Question: Explain the disease:
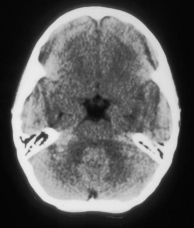
Answer: The disease is discussed as: Ependymoma

Cell of Origin:
Ependymal cells lining the ventricle and central canal of the cord

WHO Grade(s):
Ependymoma - Gr 2
Anaplastic Ependymoma - Gr 3
Myxopapillary - Gr 1
Subependymoma - Gr 1

Synonyms:

Associations/Predisposing Factors:
Neurofibromatosis Type 2

Common Locations:
70% in fourth ventricle

Demographics:
70% under the age of 20

Gross Morphology:
soft intracavitary mass

Histology:
sharply demarcated, perivascular pseudorosettes, ependymal rosettes (canals),

Special Stains:

Gross Appearance:
soft grayish sharply marginated, rarely invade brain
in spinal cord - sharply demarcated central masses

Radiology:
heterogeneous intraventricular mass
small chunks of calcification
small 'cystic' areas
intraspinal are sharply demarcated, often with a hemosiderin 'cap'

Prognosis and Treatment:
50% or more at 5 years